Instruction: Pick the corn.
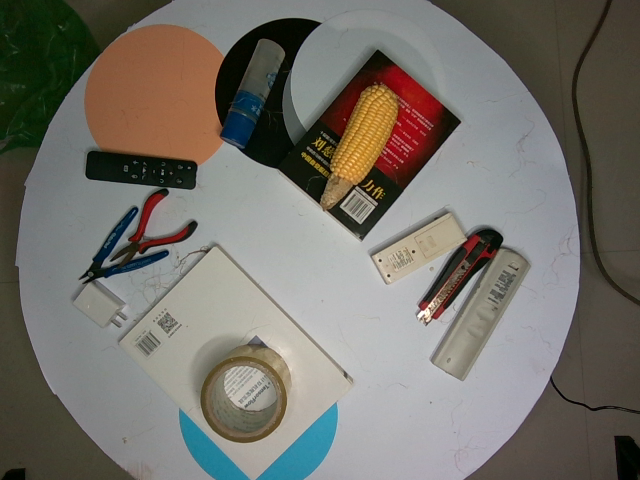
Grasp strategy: vertical